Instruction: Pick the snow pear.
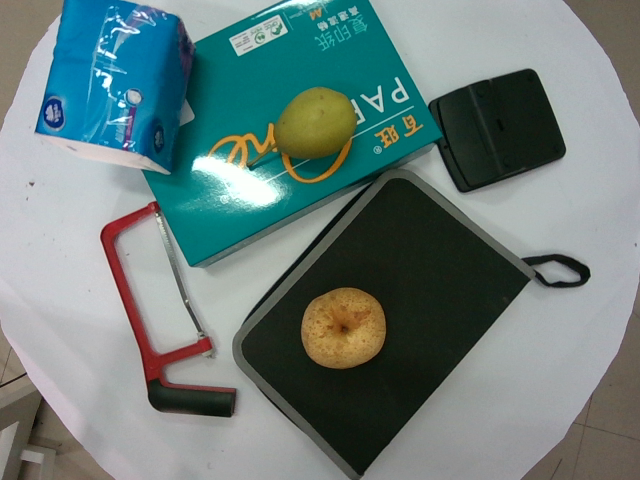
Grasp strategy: vertical